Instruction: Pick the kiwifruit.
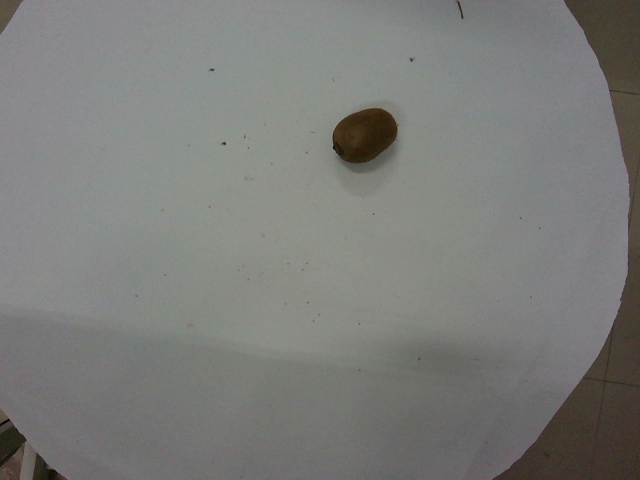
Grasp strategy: vertical